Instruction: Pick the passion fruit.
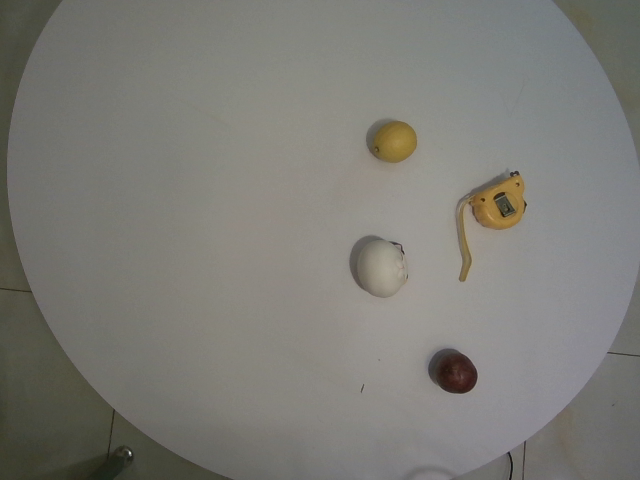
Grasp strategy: vertical